Question: How does the patient history play a role?
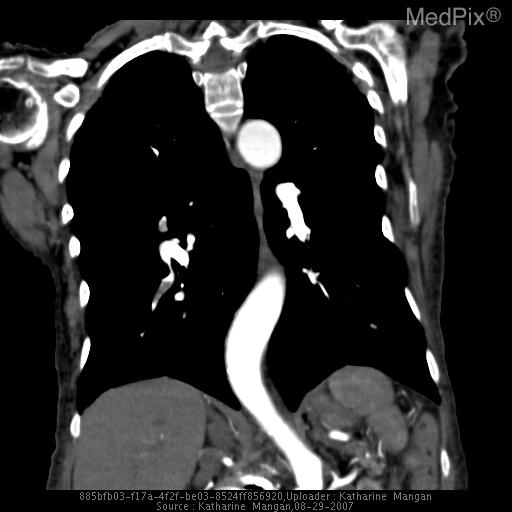
Answer: The patient's history of 86 y/o woman with shortness of breath is key in understanding the case.